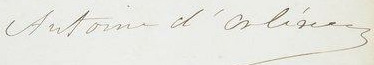
Signature of: antoine of orléans duke of montpensier